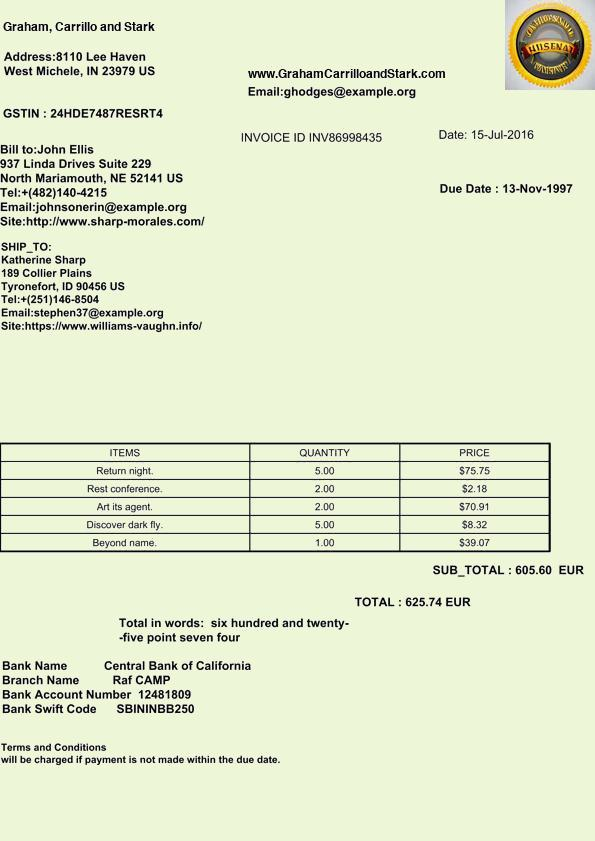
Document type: Invoice